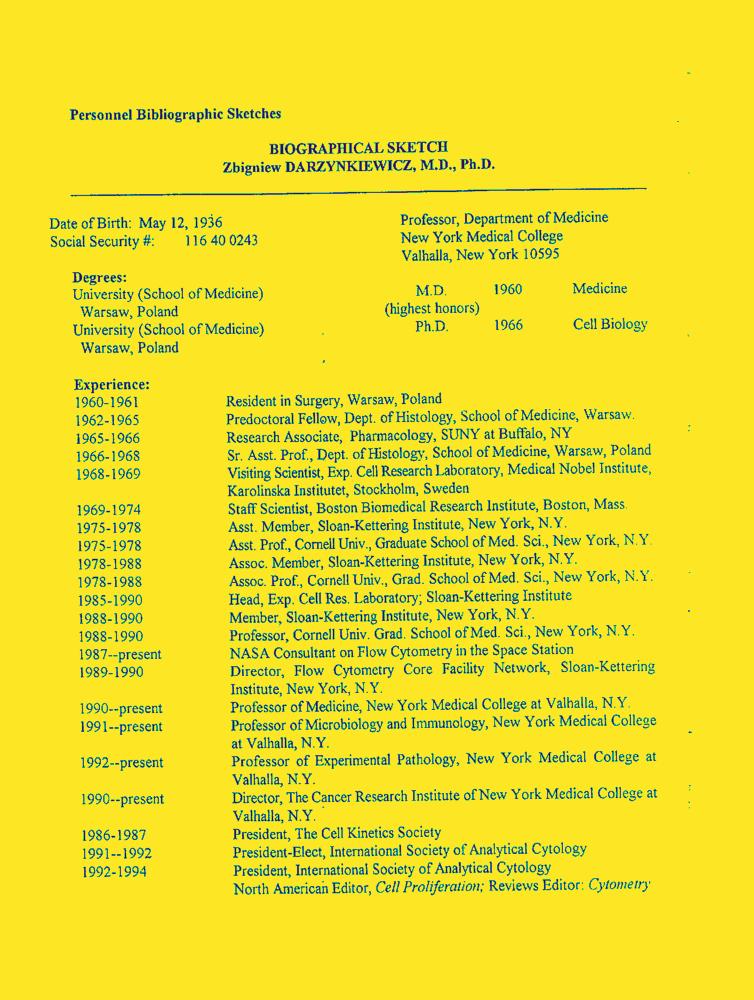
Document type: Resume-Doc